Question: What might the diagnosis be?
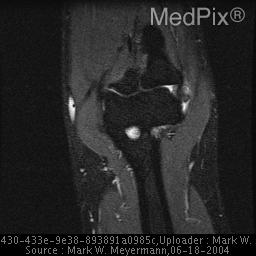
Answer: The possible diagnosis includes Radial neuropathy, radial tunnel syndrome, lateral elbow instability, humeral fracture, radial  head fracture, rotary instability of the elbow, posterior pinch syndrome/plica of the elbow, degenerative joint disease of the elbow, loose body, osteochondritis dissecans of the capitellum..